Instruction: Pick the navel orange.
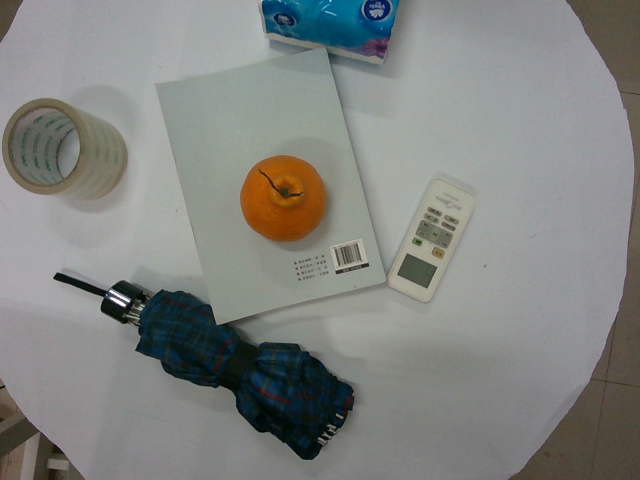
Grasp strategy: vertical